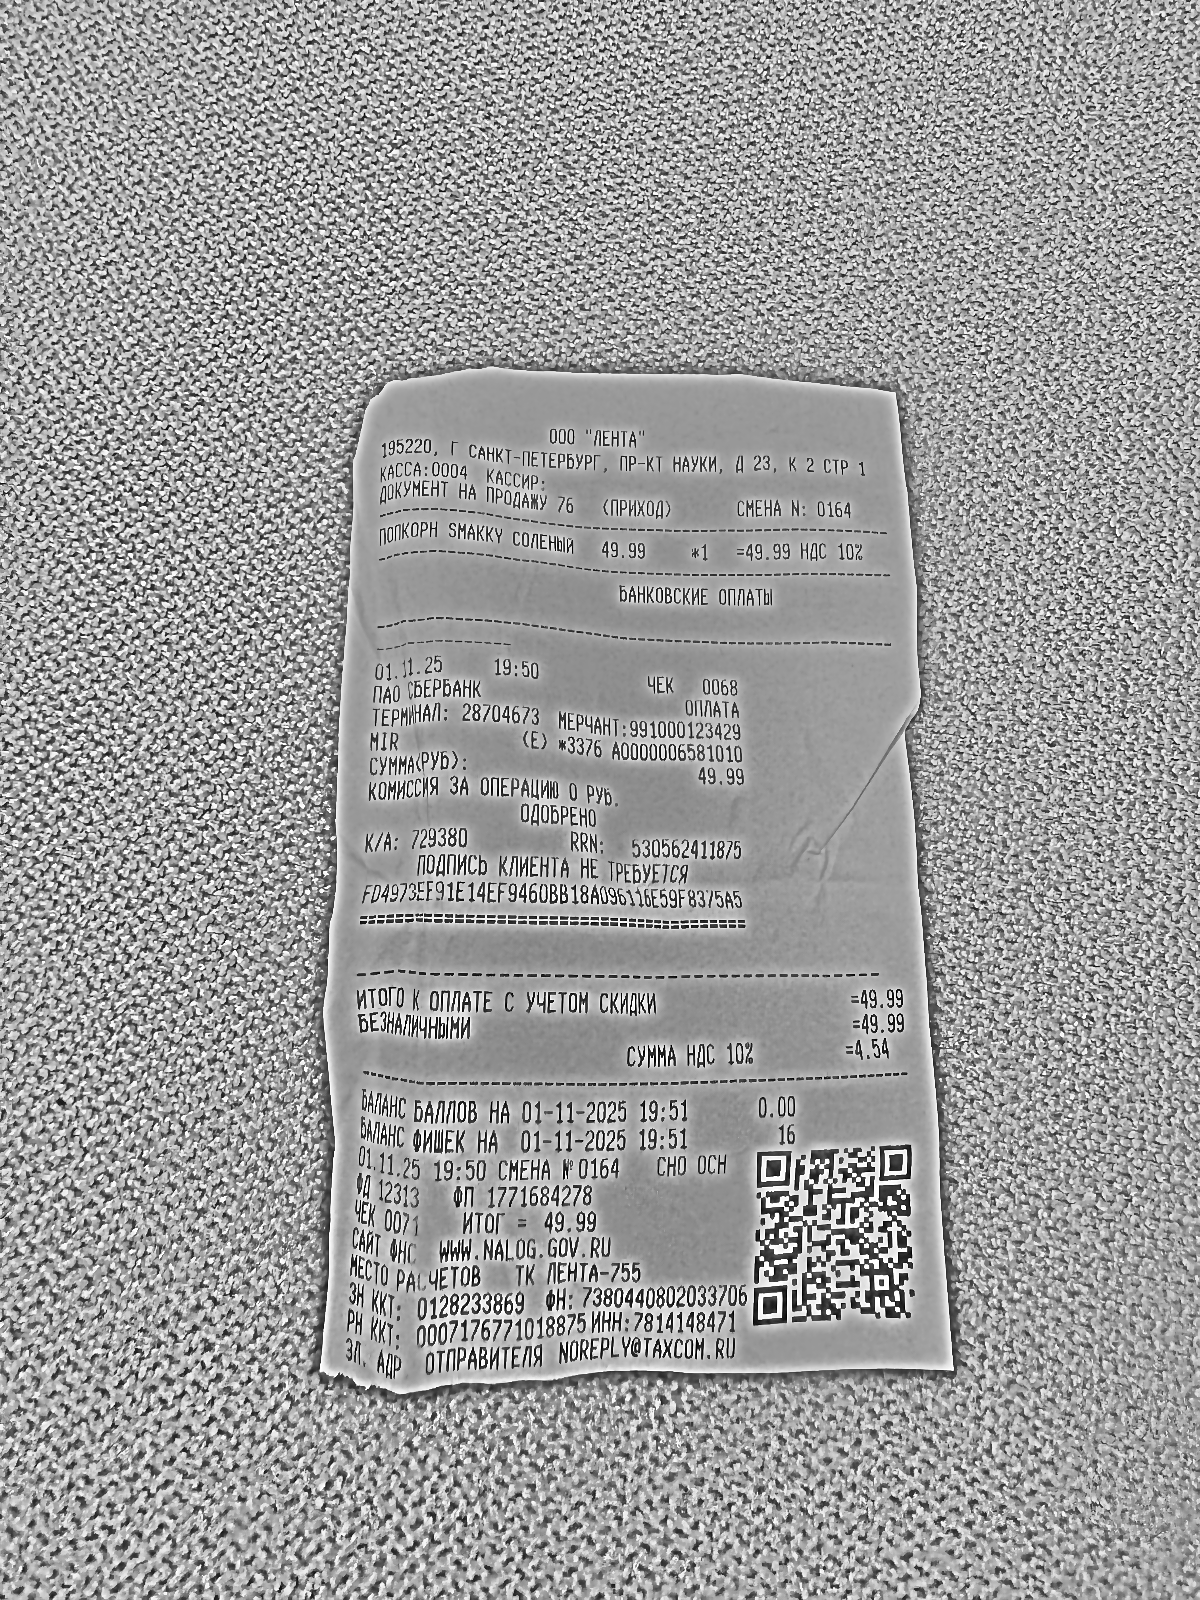
Продавец: ООО "ЛЕНТА"
ИНН: 7814148471
Дата: 01.11.25
Товары: ПОПКОРН SMAKKY СОЛЕНЫЙ
Количество: 1
Цена: 49.99
Сумма: 49.99
Итого: 49.99